Question: Talk about the condition:
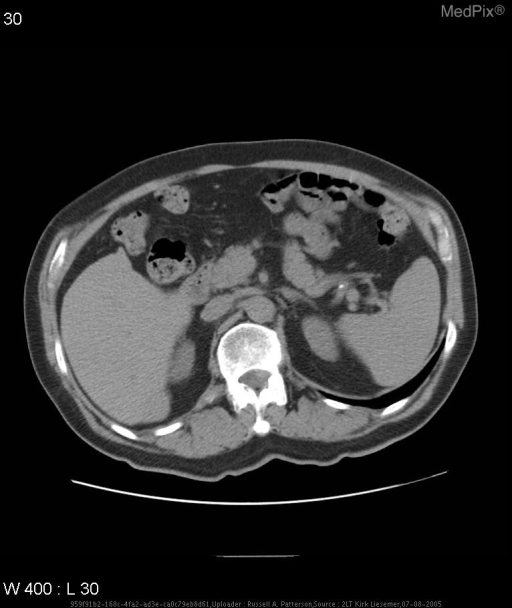
Answer: The disease is discussed as: Hepatocellular Carcinoma (HCC) occurs in 19-24% of pts with hemochromatosis, which is a 20 to 200 fold increased risk compared with the general population (similar to that of pts with cirrhosis secondary to viral hepatitis).

Risk factors include advancing age (>50), male sex, and the presence of cirrhosis.  LFT’s are often normal as the pathophysiology is not an inflammatory process.  HCC is the leading cause of death in pts with hemochromatosis (approximately 30%).  Other causes include cardiac failure resulting from iron deposition in the heart tissue and hepatic failure.

FNH is almost always seen in women of childbearing age (90%) and is frequently associated with oral contraceptive use.
The remainder of the abdominal pelvic CT was neg for malignancy and pts unremarkable physical exam (non-cachectic) makes mets unlikely.